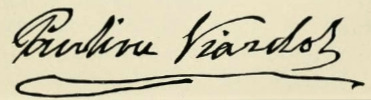
Signature of: pauline viardot